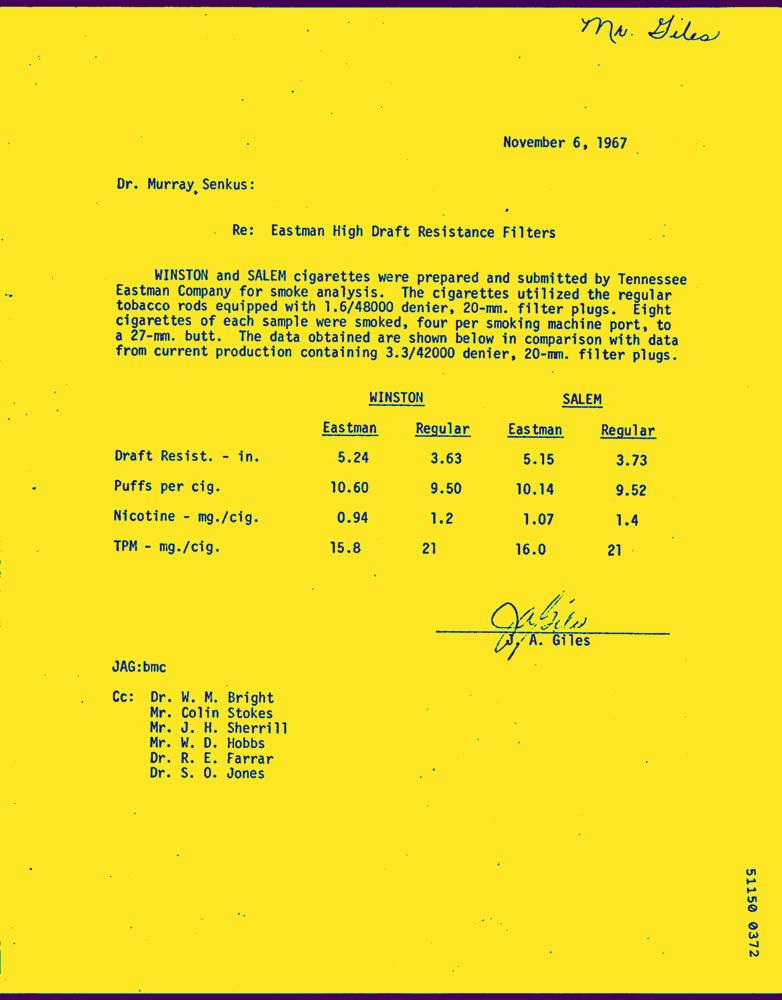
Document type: Letter-Doc